Question: What do the imaging results show?
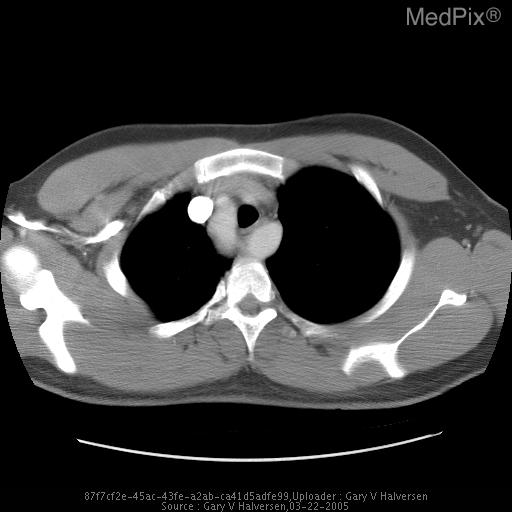
Answer: The imaging shows Initial PA/Lateral images of the chest show a right sided aortic arch without other focal abnormality. CT confirms a right sided arch with aberrant left subclavian artery.  Of note is a very prominent diverticulum at the origin of the aberrant left SCA. CT image 2.